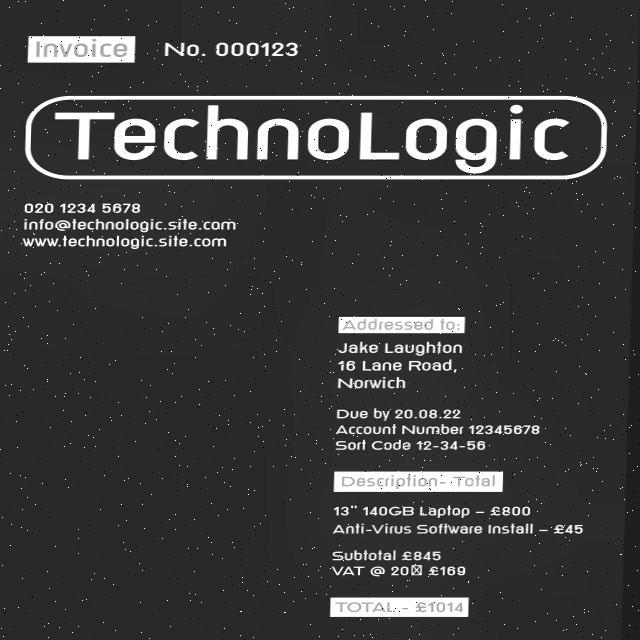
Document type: Invoice